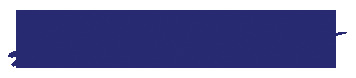
Signature of: mom luang bua kitiyakara